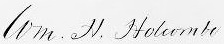
Signature of: william henry holcombe